Identify and extract the amount in words, amount in numbers, payee name, cheque date, and bank name from the image.
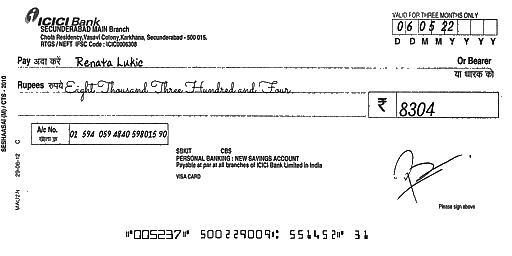
amt_in_words: Eight Thousand Three Hundred and Four
amt_in_figures: 8304
payee_name: Renata Lukic
bank_name: ICICI Bank
cheque_date: 06/05/22